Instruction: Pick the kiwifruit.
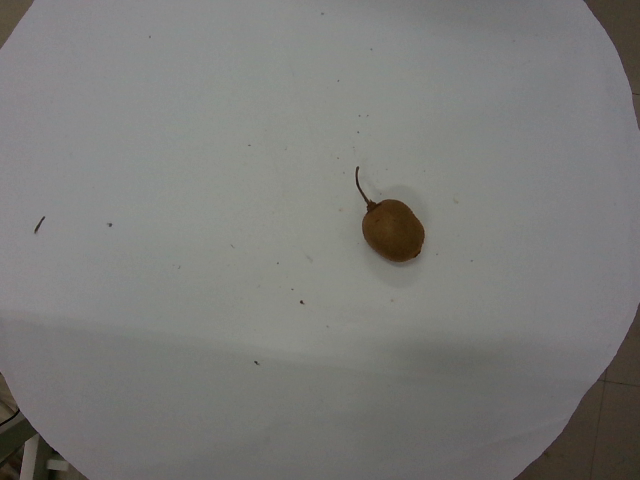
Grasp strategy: vertical